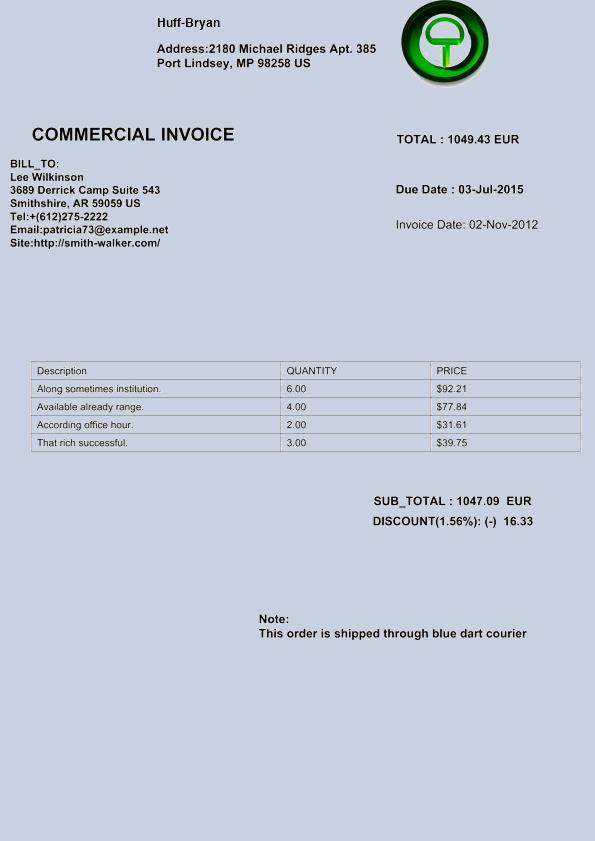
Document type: Invoice